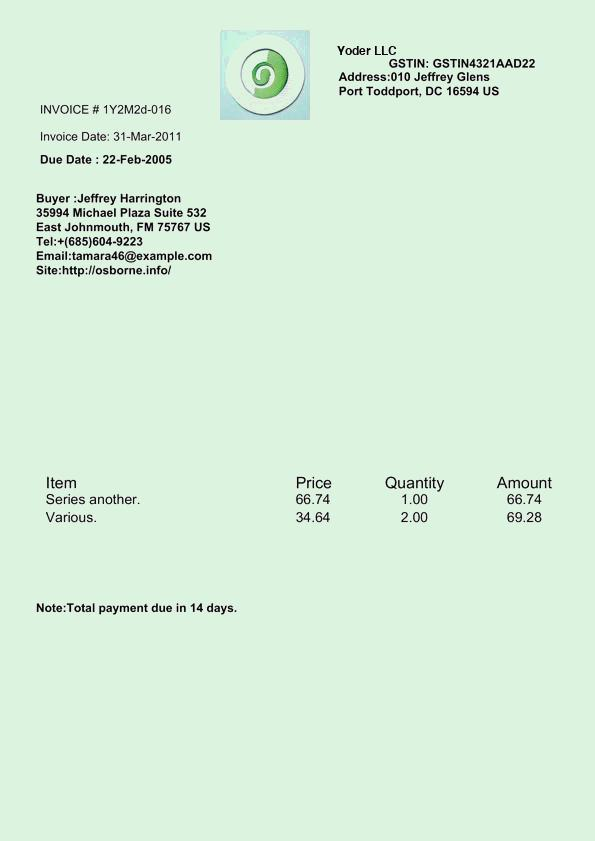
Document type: Invoice